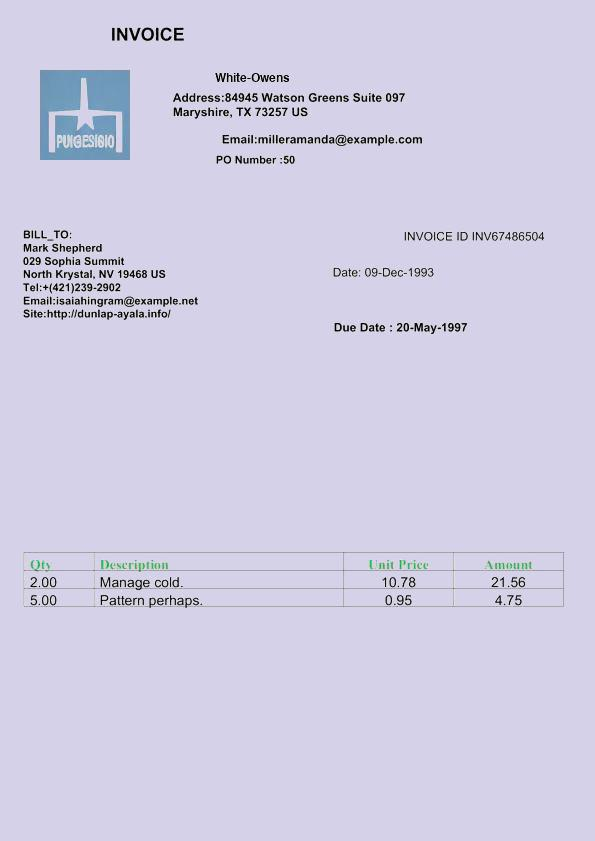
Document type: Invoice